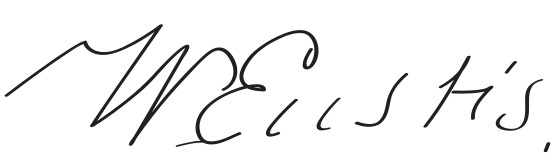
Signature of: william eustis